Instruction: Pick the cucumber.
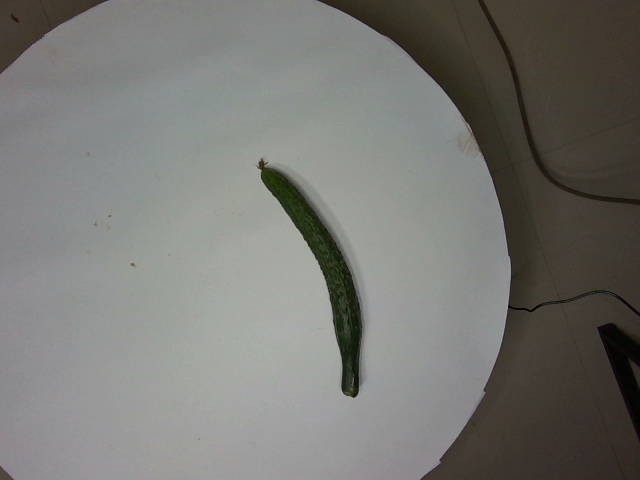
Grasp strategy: vertical